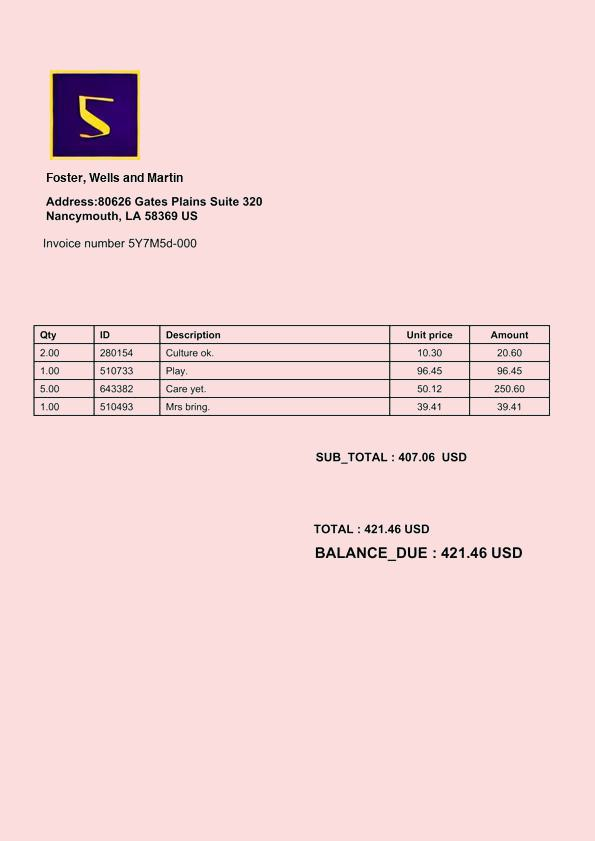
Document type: Invoice